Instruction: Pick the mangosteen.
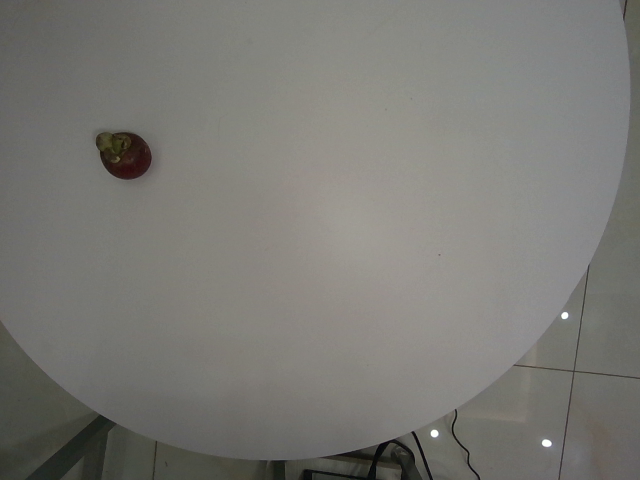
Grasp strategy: vertical